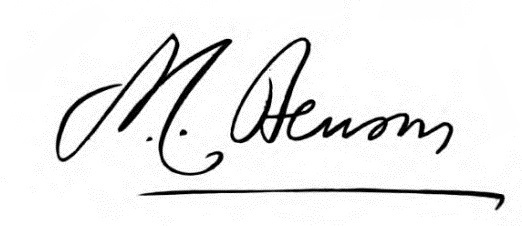
Signature of: a c benson